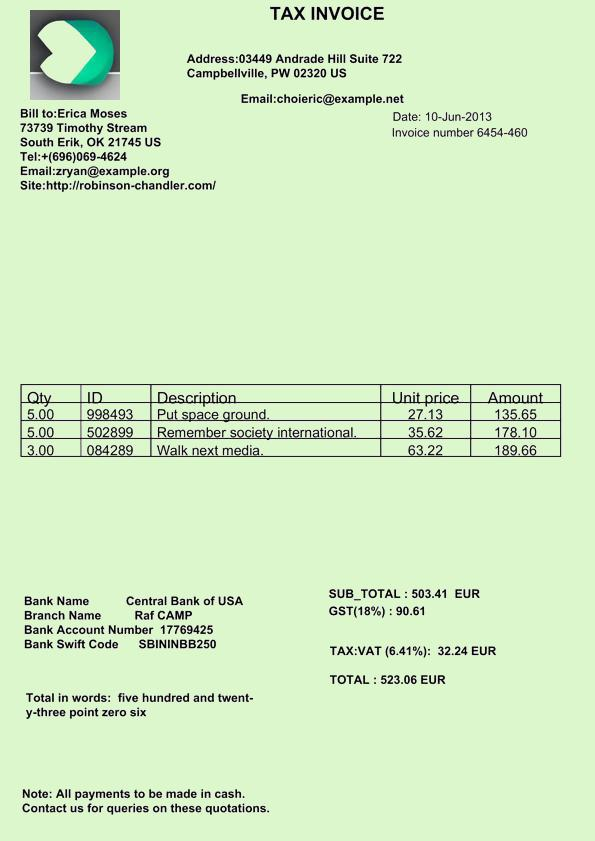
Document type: Invoice